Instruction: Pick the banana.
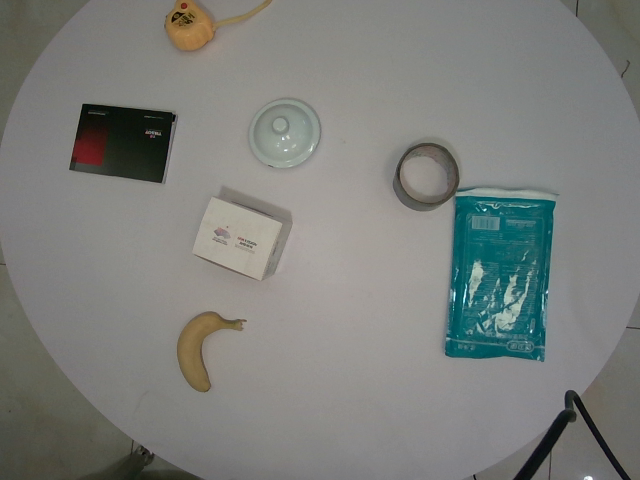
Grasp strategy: vertical